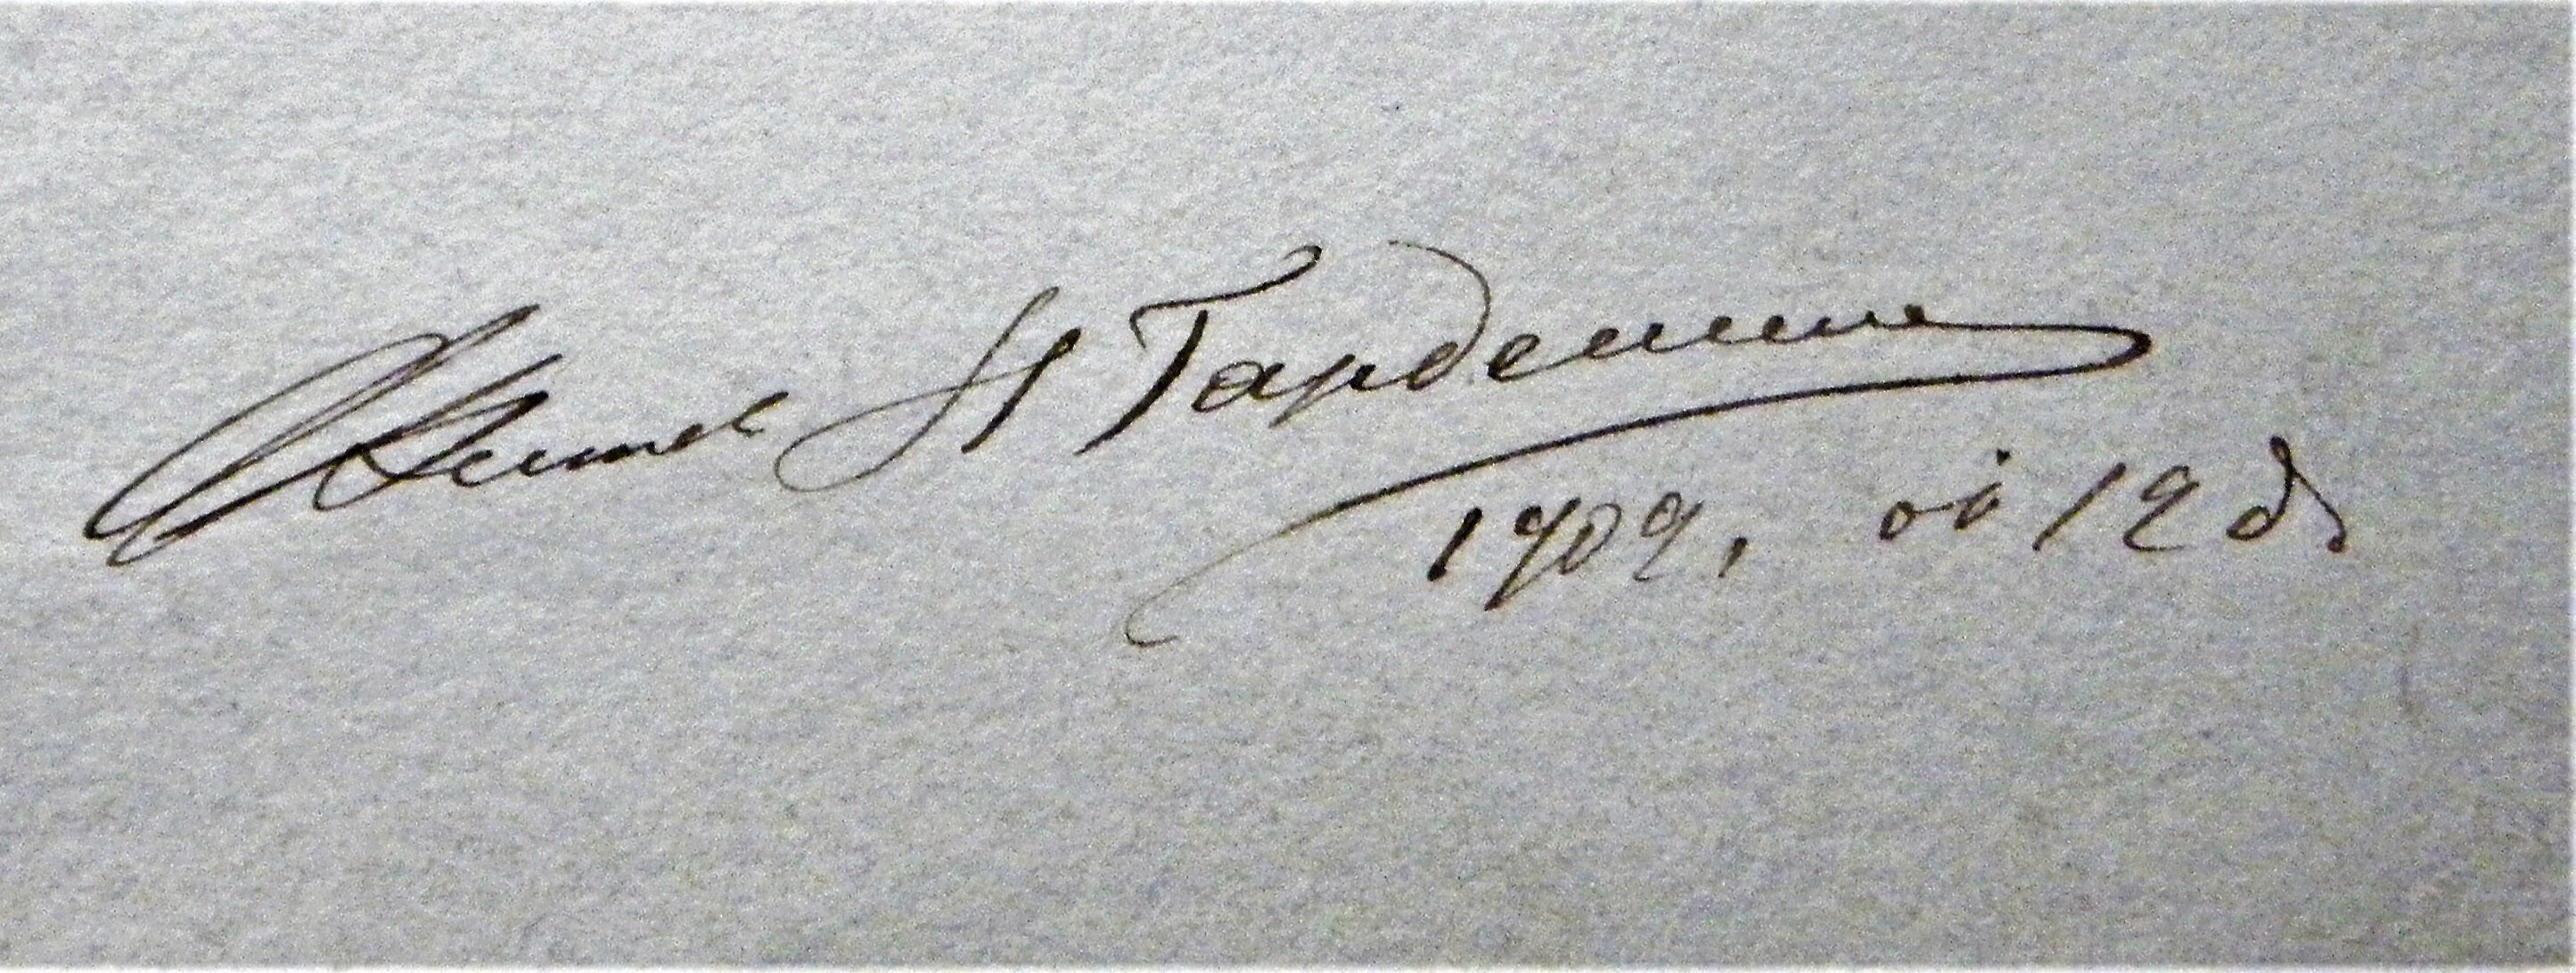
Signature of: nikolay gordenin